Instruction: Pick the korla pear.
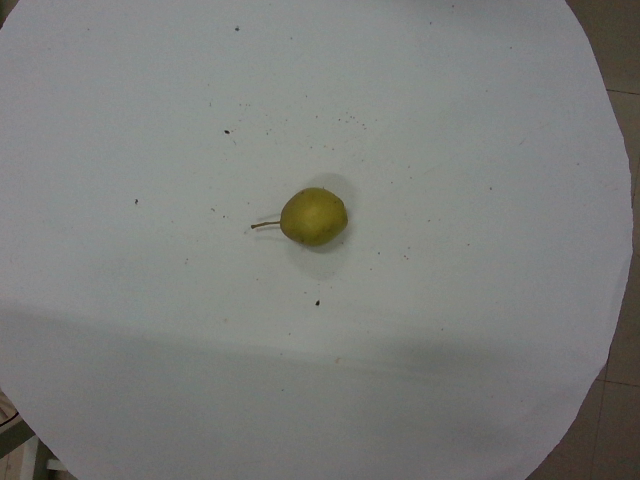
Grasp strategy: vertical